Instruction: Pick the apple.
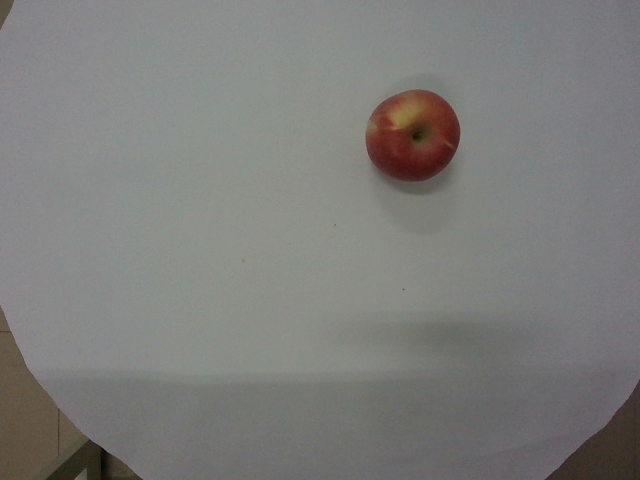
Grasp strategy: vertical